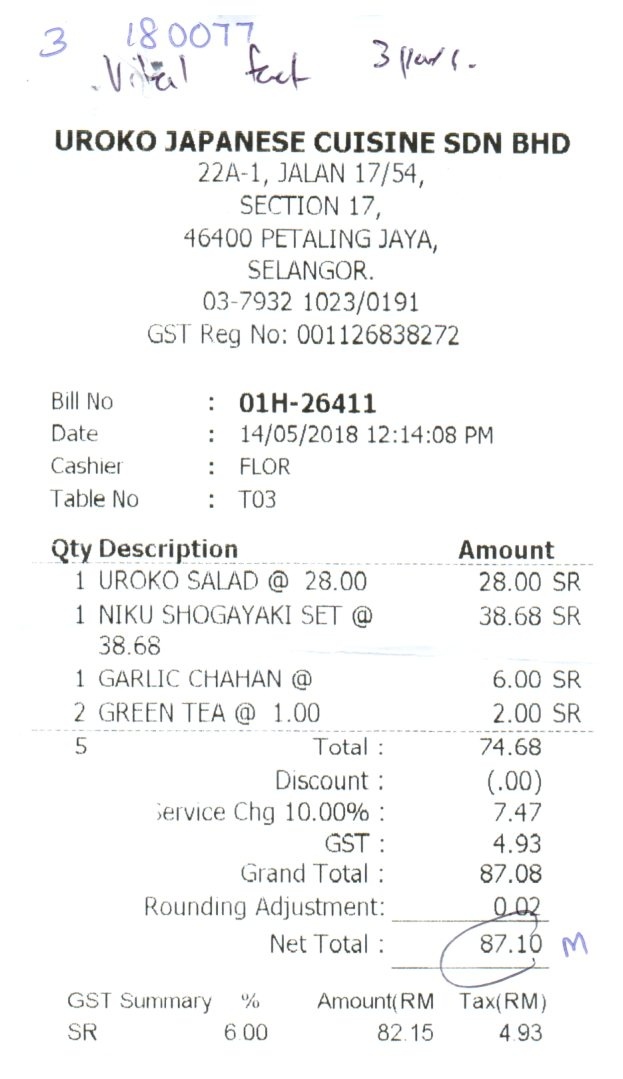
UROKO JAPANESE CUISINE SDN BHD
22A-1, JALAN 17/54,
SECTION 17,
46400 PETALING JAYA,
SELANGOR.
03-7932 1023/0191
GST REG NO: 001126838272
BILL NO
: 01H-26411
DATE
: 14/05/2018 12:14:08 PM
CASHIER
: FLOR
TABLE NO
: T03
QTY DESCRIPTION
AMOUNT
1 UROKO SALAD @ 28.00
28.00 SR
1 NIKU SHOGAYAKI SET @
38.68 SR
38.68
1 GARLIC CHAHAN @
6.00 SR
2 GREEN TEA @ 1.00
2.00 SR
5
TOTAL :
74.68
DISCOUNT :
(.00)
SERVICE CHG 10.00% :
7.47
GST :
4.93
GRAND TOTAL :
87.08
ROUNDING ADJUSTMENT:
0.02
NET TOTAL :
87.10
GST SUMMARY
%
AMOUNT(RM
TAX(RM)
SR
6.00
82.15
4.93